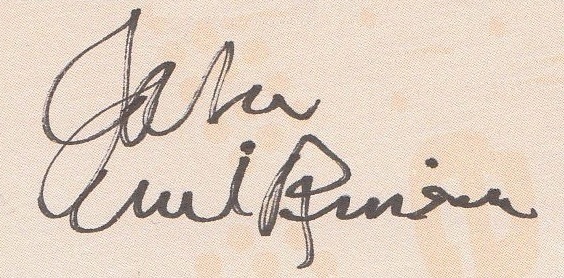
Signature of: john wilkinson